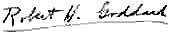
Signature of: robert h goddard